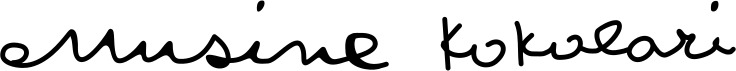
Signature of: musine kokalari